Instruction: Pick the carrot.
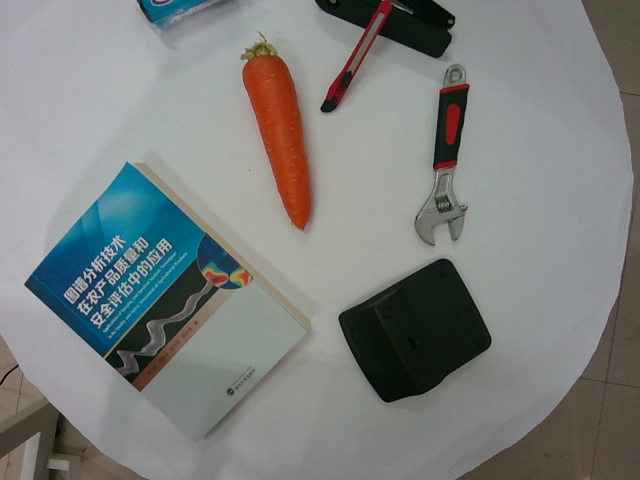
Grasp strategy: vertical